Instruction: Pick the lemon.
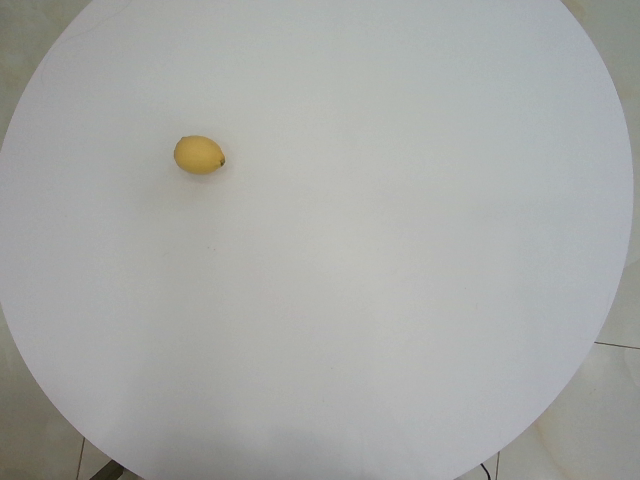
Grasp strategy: vertical